Question: How does the patient history play a role?
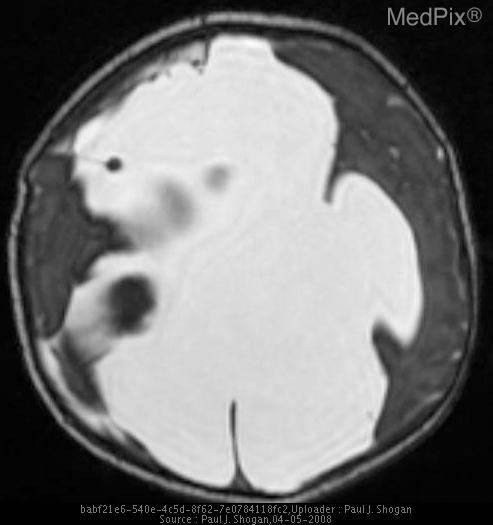
Answer: The patient's history of Full-term neonate with abnormal prenatal ultrasound. is key in understanding the case.